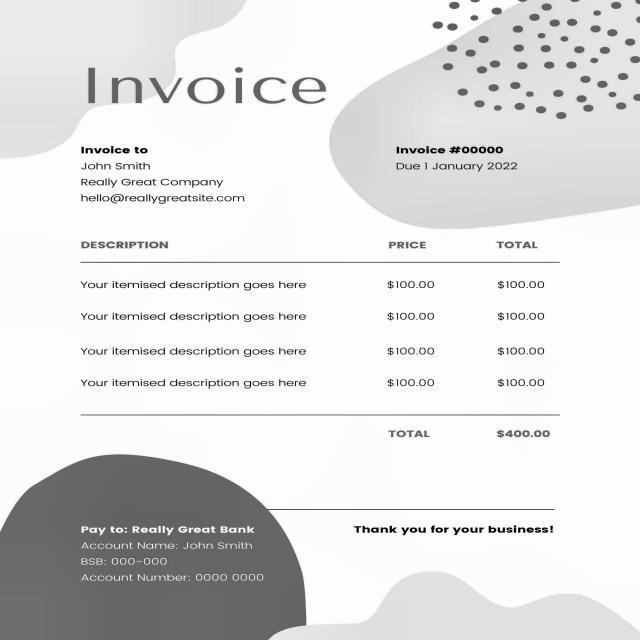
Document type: Invoice